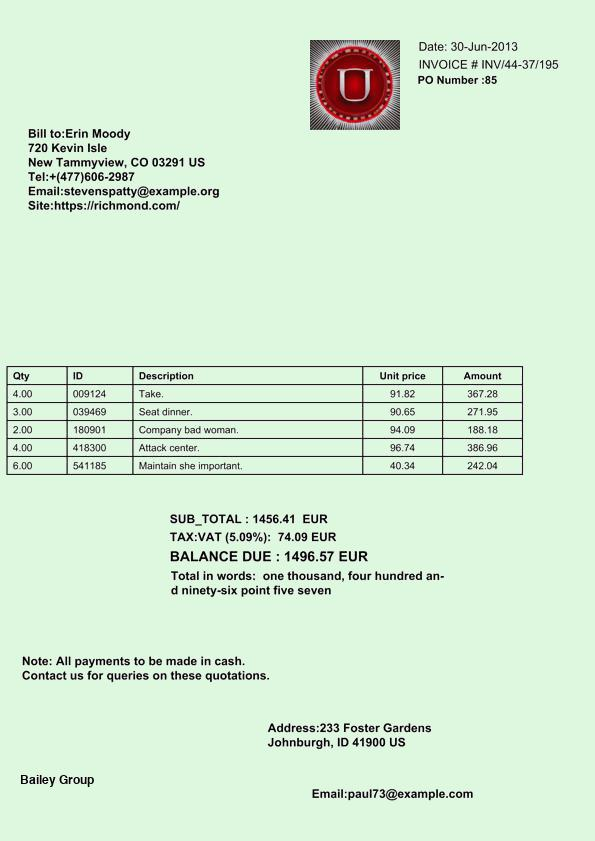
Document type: Invoice